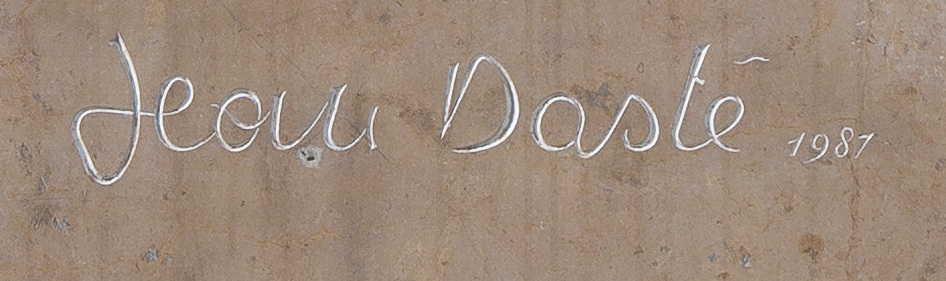
Signature of: jean dasté